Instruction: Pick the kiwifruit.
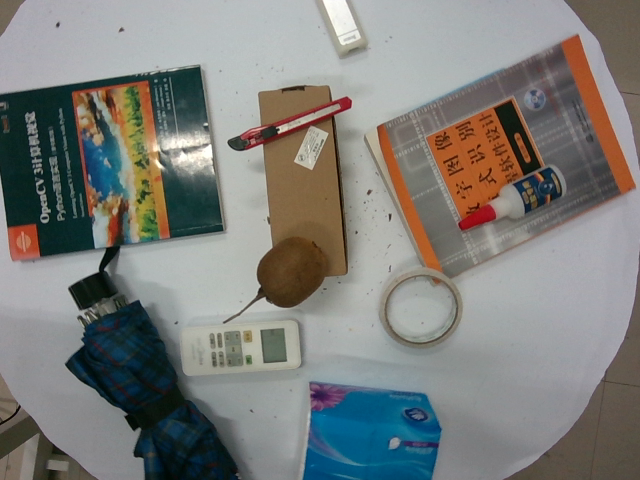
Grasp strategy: vertical